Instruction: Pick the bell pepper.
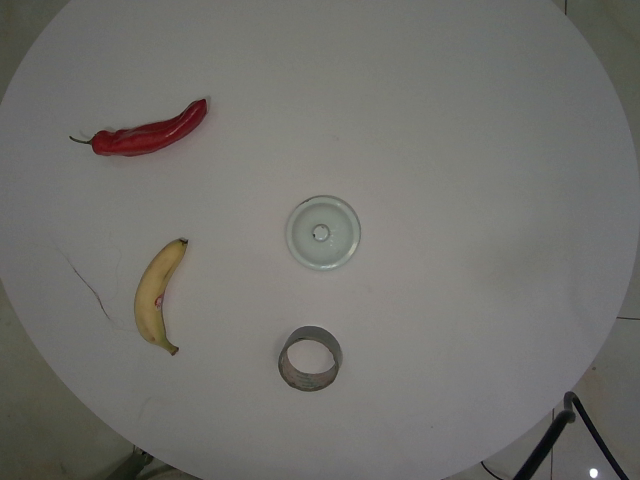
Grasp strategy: vertical